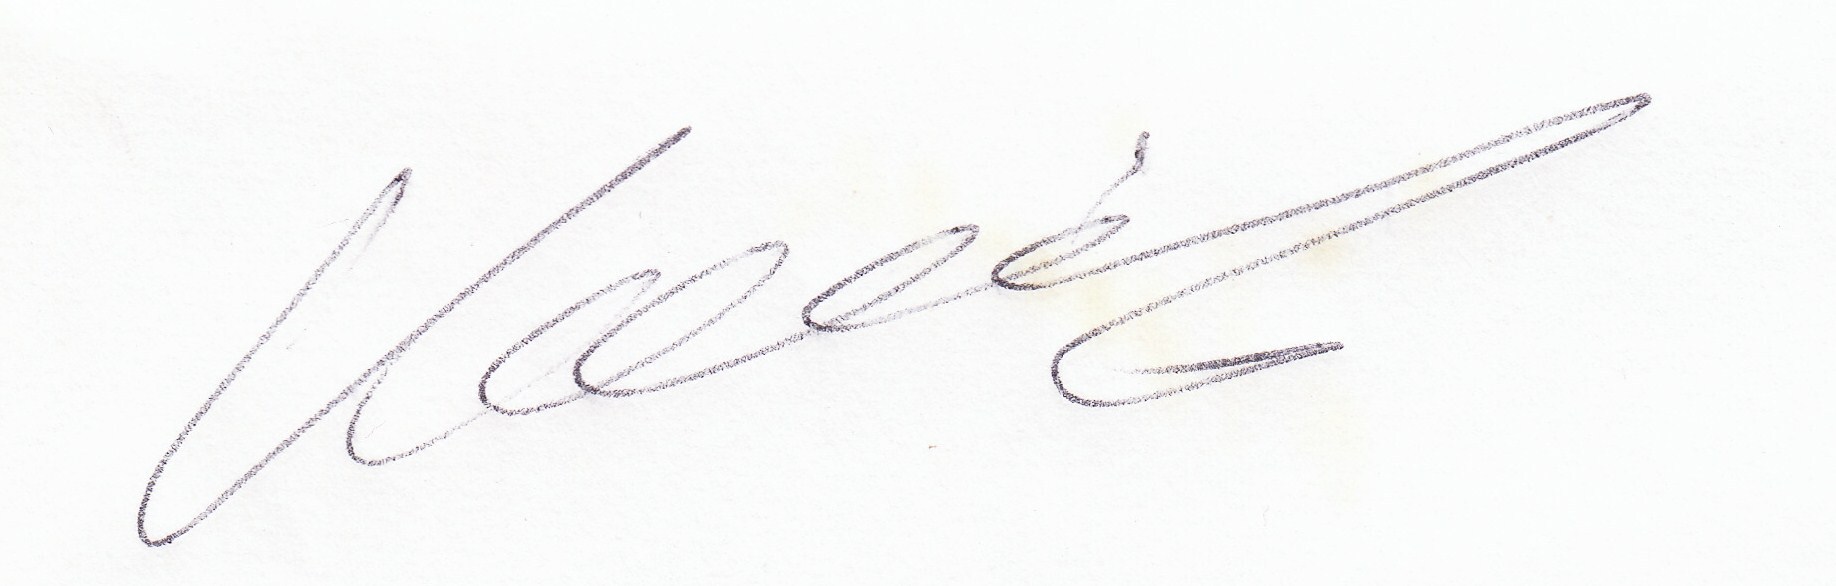
Signature of: alfred kohlhäufl